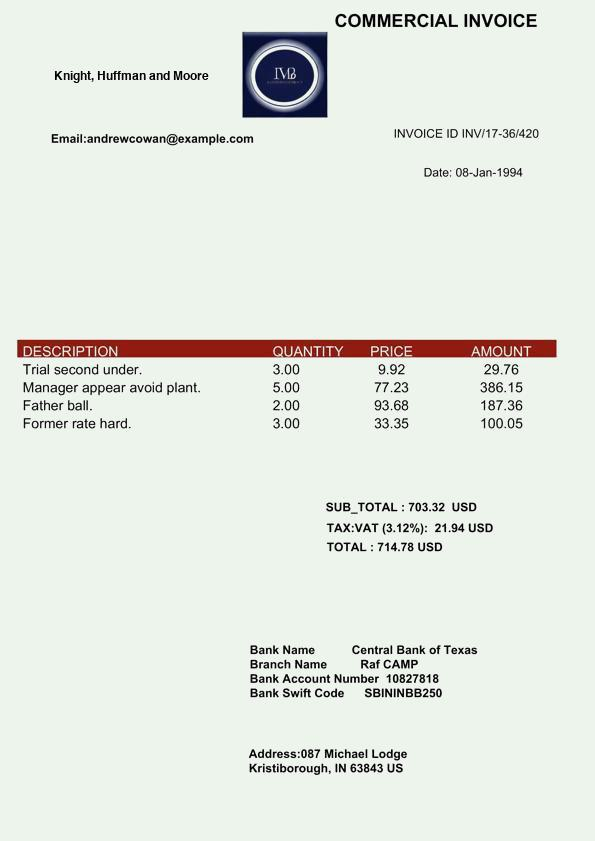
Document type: Invoice